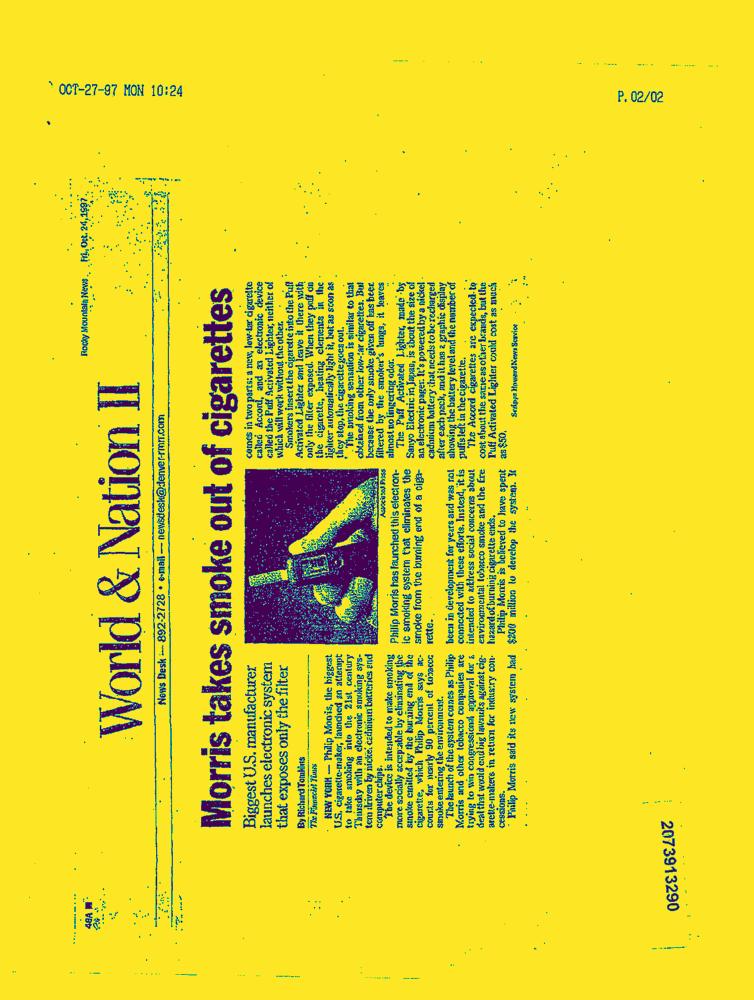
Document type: News-Article